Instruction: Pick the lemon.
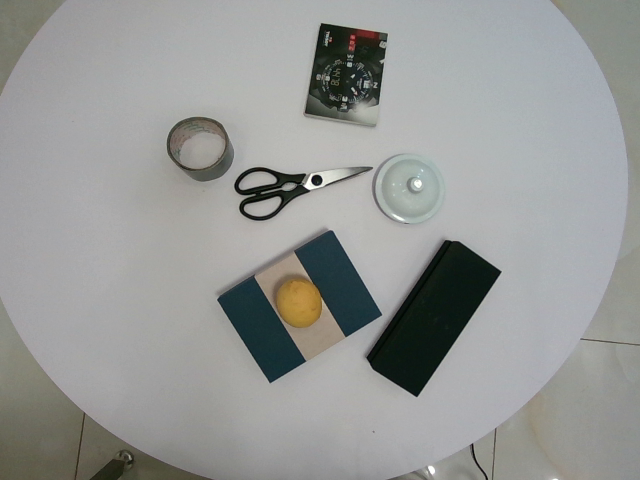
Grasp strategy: vertical